Question: Talk about the condition:
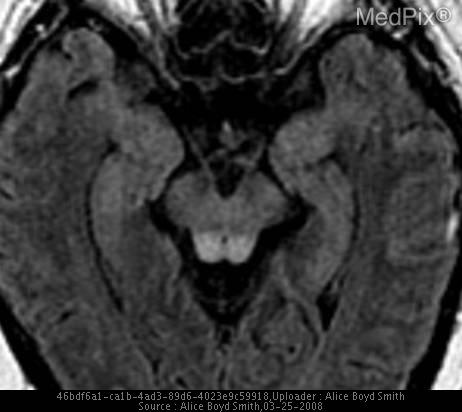
Answer: The disease is discussed as: Severe neurologic disorder resulting from dietary vitamin B1 (thiamine) deficiency - frequently associated with chronic alcohol abuse. Thiamine is an essential coenzyme in intermediate carbohydrate metabolism, and  is also an osmotic gradient regulator. Deficiency may cause swelling of the intracellular space along with a  local disruption of the blood-brain barrier. Wernicke encephalopathy is associated with chronic alcohol abuse, but can be caused by other  disorders such as:  gastroplasty for obesity, psychogenic refusal of food, hyperemesis gravidarum, anorexia nervosa, voluntary food starvation,  and parenteral therapy.  The healthy body has a reserve of thiamine sufficient for up to 18 days, so any condition resulting in thiamine deficiency lasting 2 to 3 weeks may be an etiology

It is a medical emergency treated by intravenous administration of thiamine.Clinical triad of alteration in consciousness, ataxia, & ocular dysfunction

Imaging findings demonstrate symmetric T2 hyperintensity within the mamillary bodies, medial thalami , tectal plate, & periaqueductal grey.

Post contrast enhancement may or may not be seen. Thiamine is an osmotic gradient regulator, & deficiency may result in disruption of the blood brain barrier - leading to enhancement.Reduced diffusion on DWI may be seen. This may be related to ischemic-like changes occurring within the thalami.